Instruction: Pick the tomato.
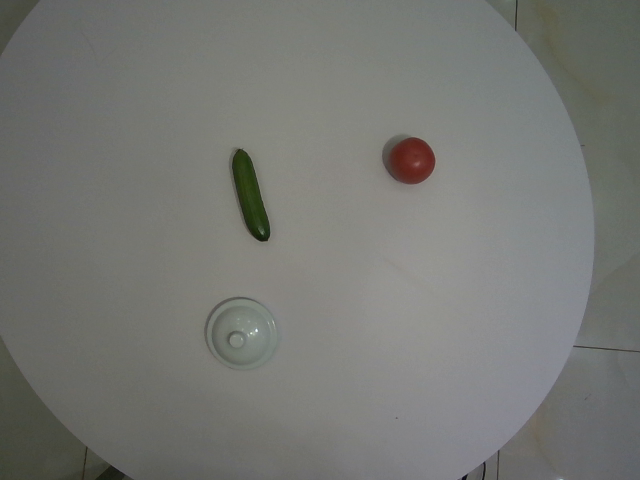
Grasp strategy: vertical